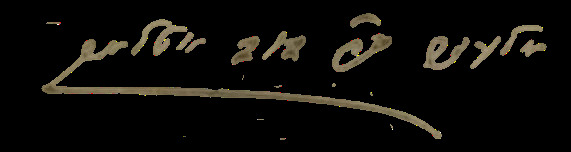
Signature of: lazar atlas